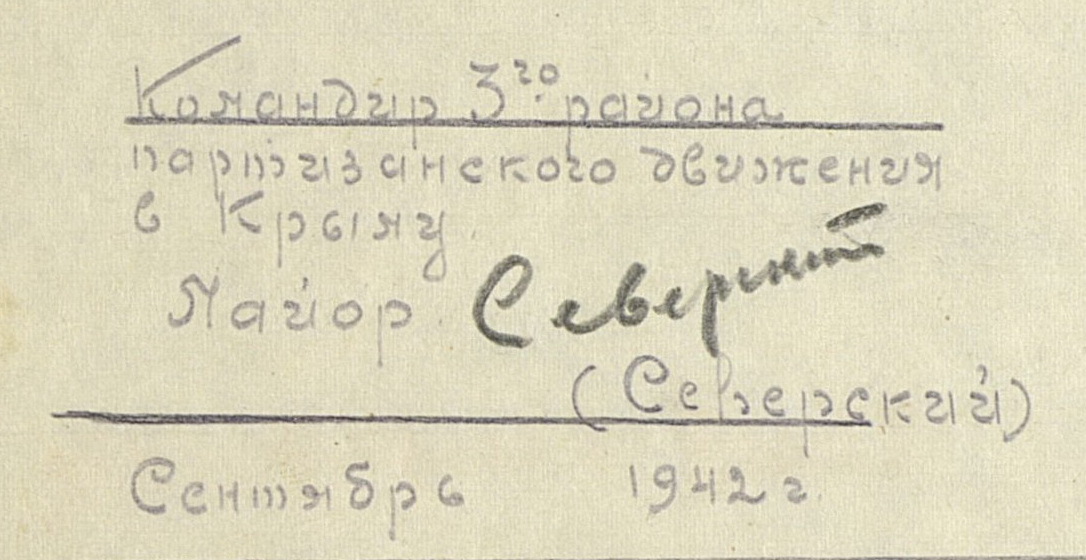
Signature of: georgi seversky